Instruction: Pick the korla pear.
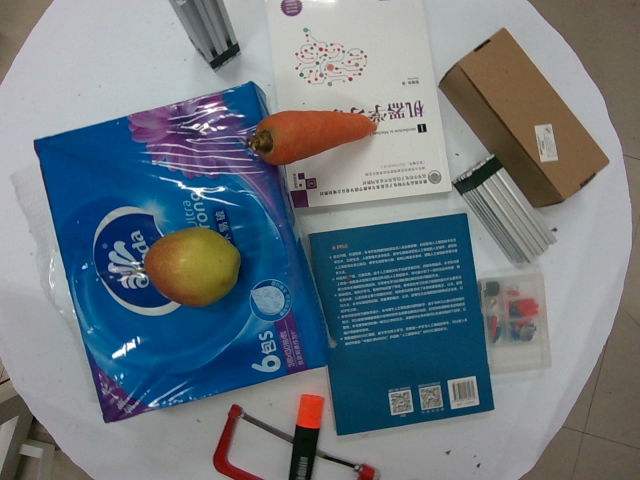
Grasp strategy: vertical